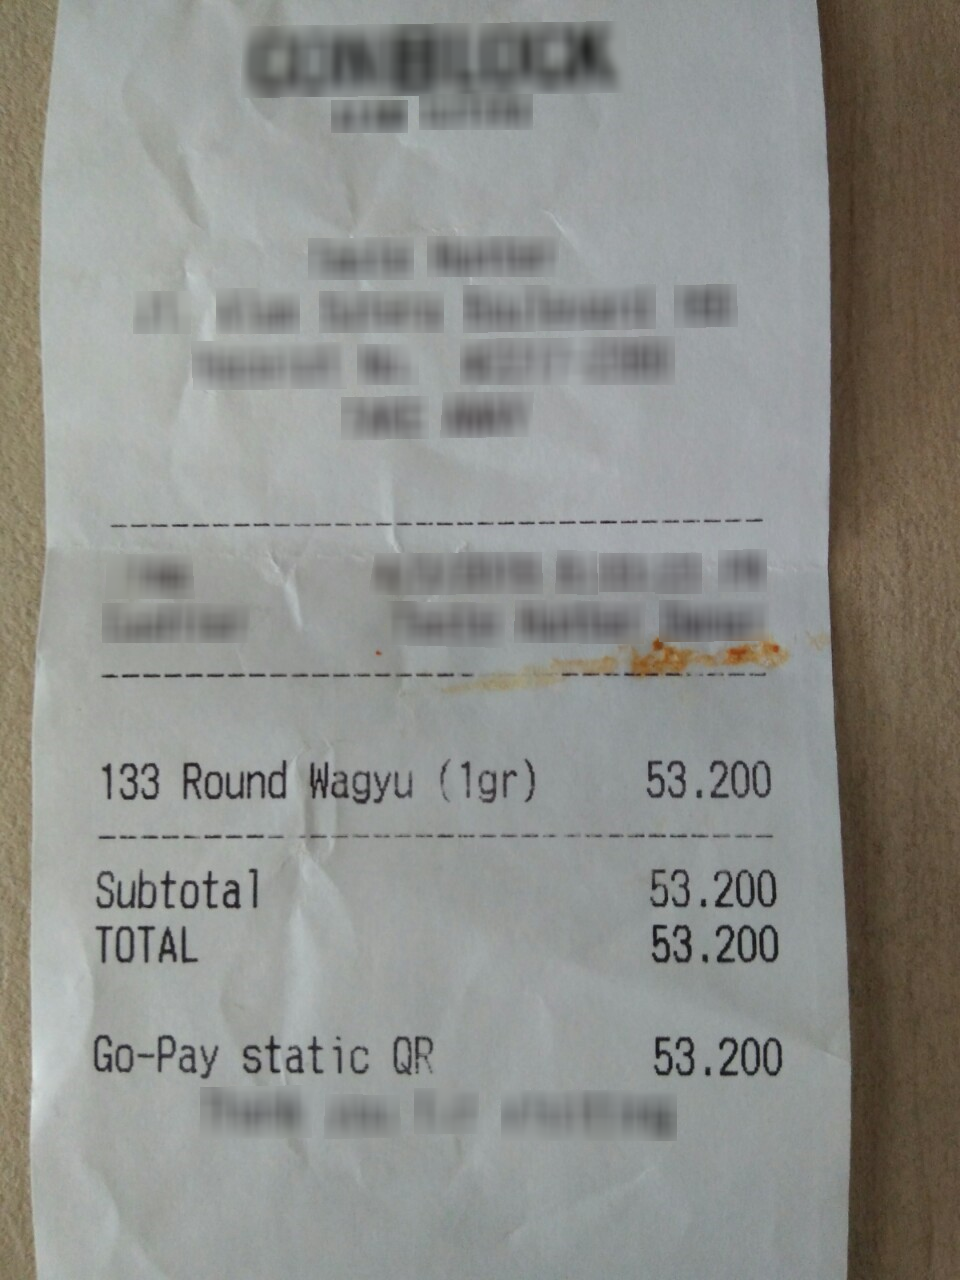
Extraction:
receipt: line_items: name: Round Wagyu ( 1gr )
price: 53.200
qty: 133
subtotal: 53.200
total: 53.200